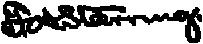
Signature of: frederick augustus starring